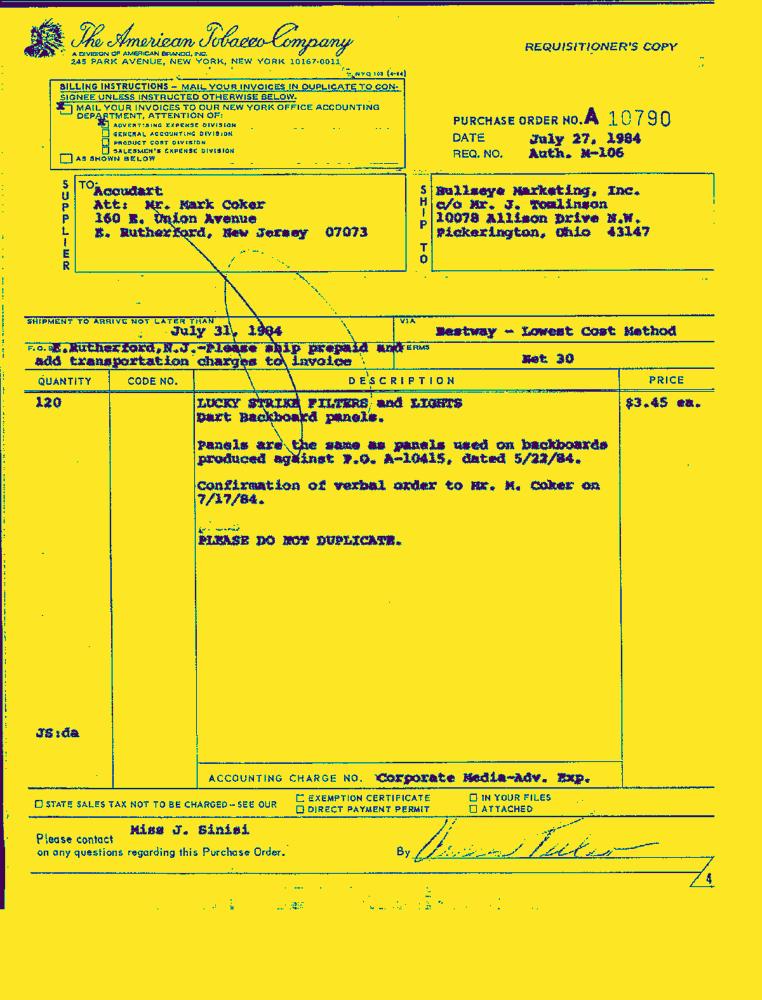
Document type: Invoice-Doc